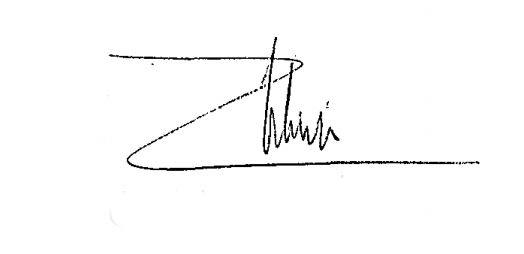
Signature of: claude wiseler